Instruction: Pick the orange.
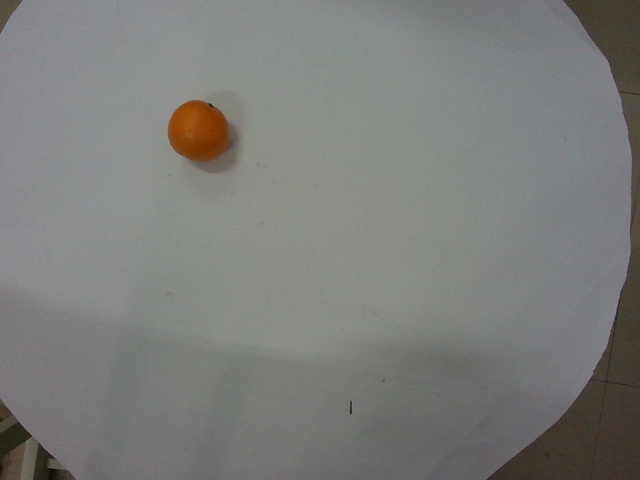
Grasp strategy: vertical